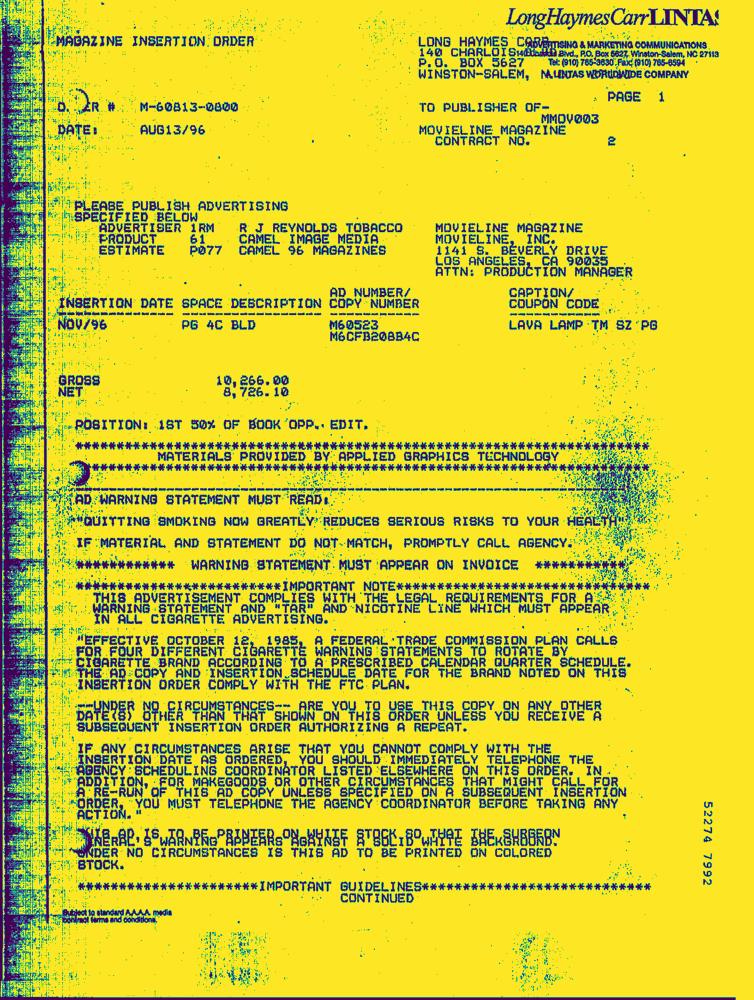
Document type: Invoice-Doc